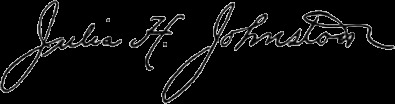
Signature of: julia h johnston